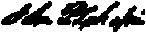
Signature of: john putnam chapin